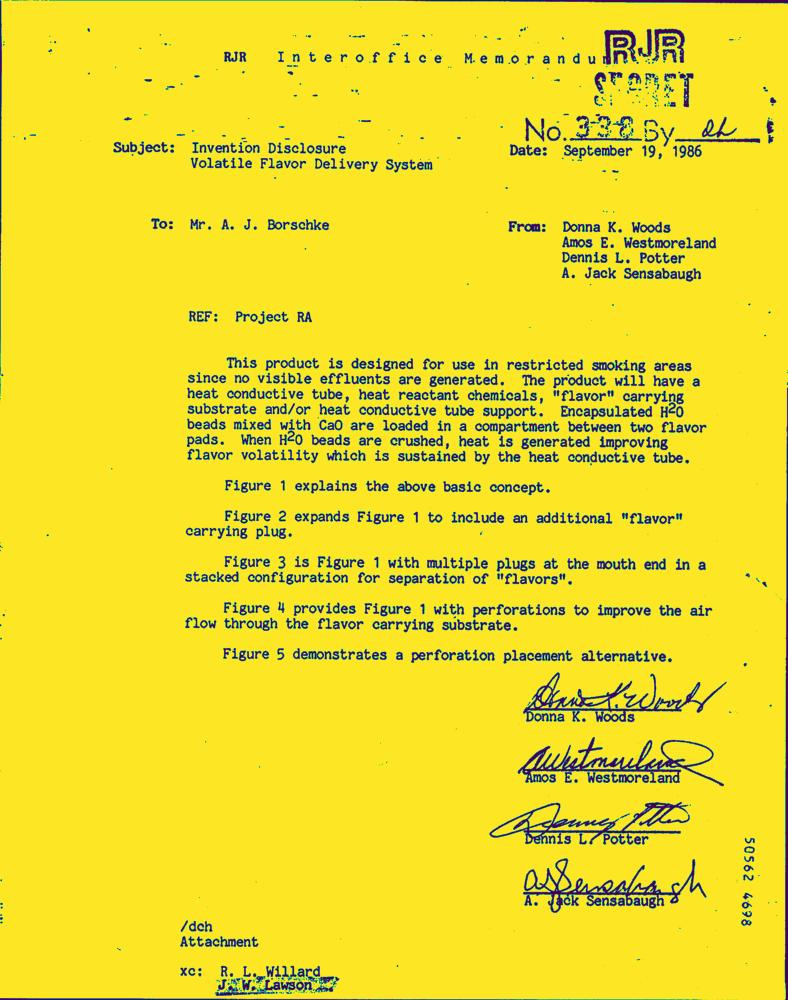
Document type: Letter-Doc